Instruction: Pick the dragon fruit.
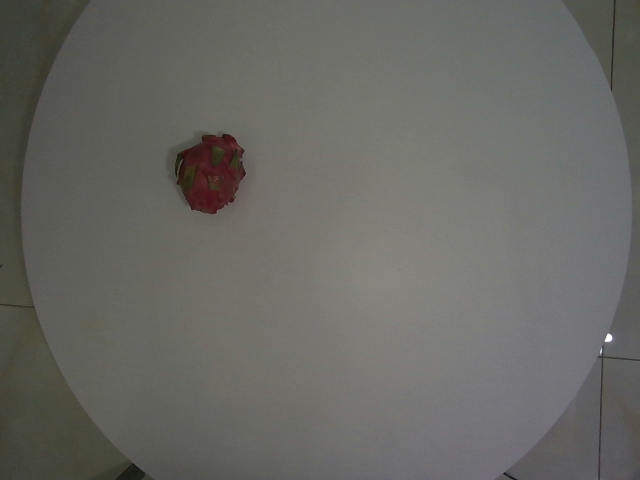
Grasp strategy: vertical